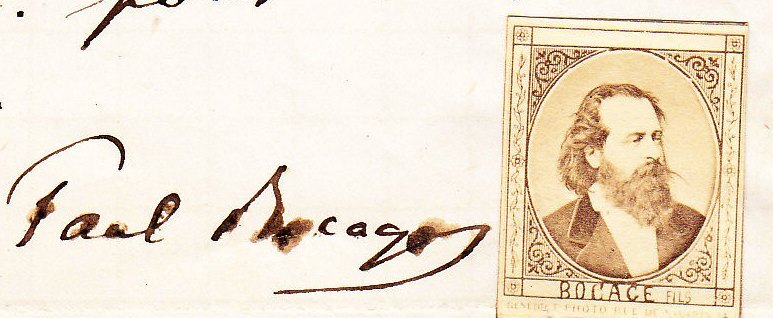
Signature of: paul bocage